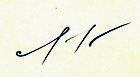
Signature of: dmitry azarov